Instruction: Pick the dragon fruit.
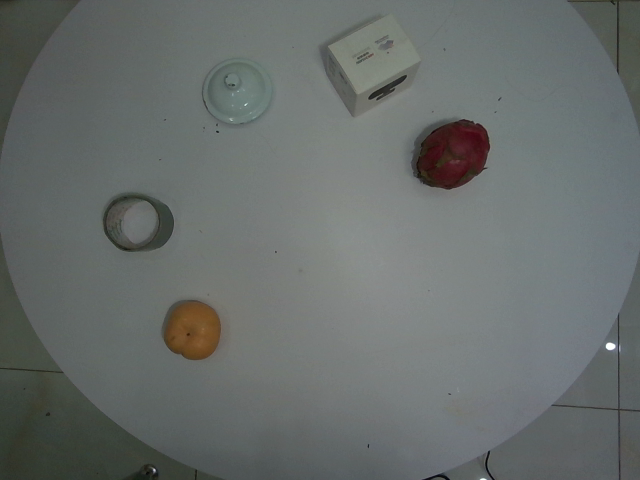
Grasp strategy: vertical